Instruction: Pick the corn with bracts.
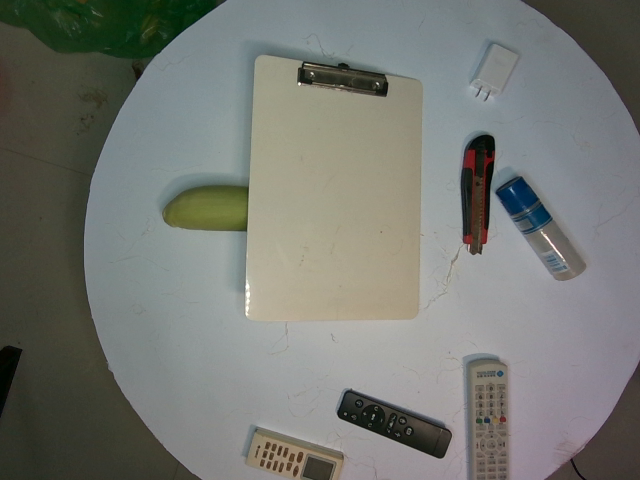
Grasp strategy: vertical